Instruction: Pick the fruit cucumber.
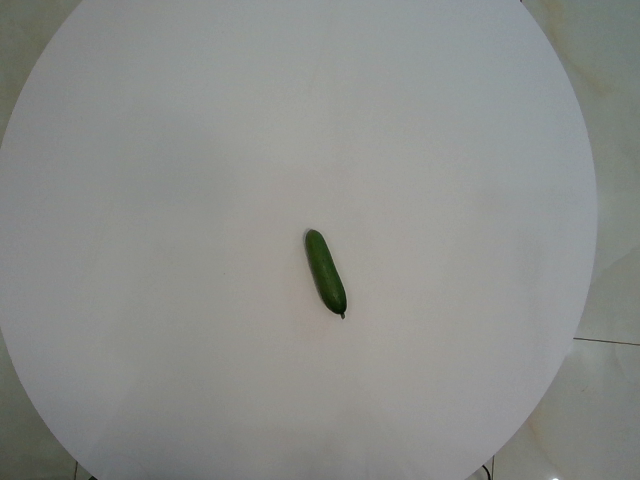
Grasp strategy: vertical